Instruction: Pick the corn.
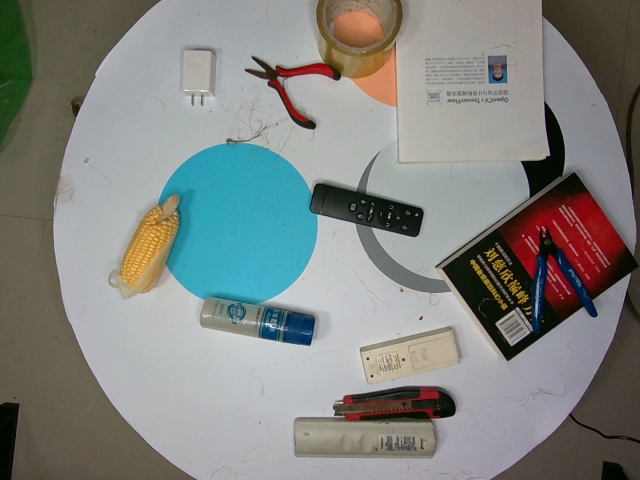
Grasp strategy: vertical